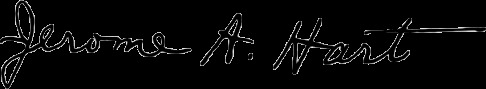
Signature of: jerome hart